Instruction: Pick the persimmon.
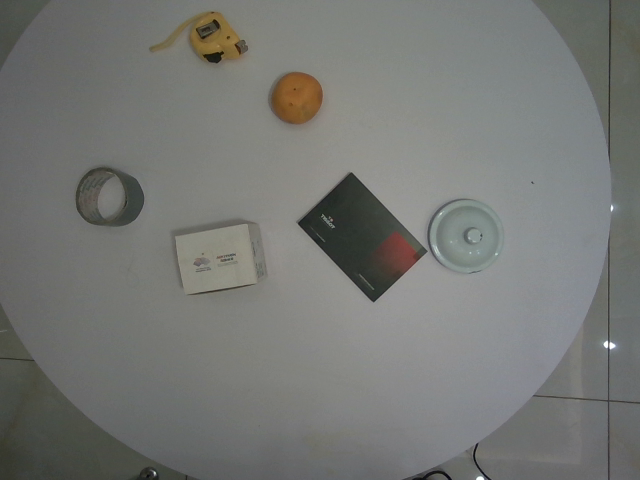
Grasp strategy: vertical